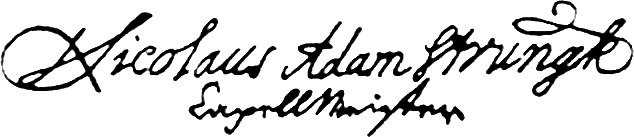
Signature of: nicolaus adam strungk